Question: What appears to be the issue?
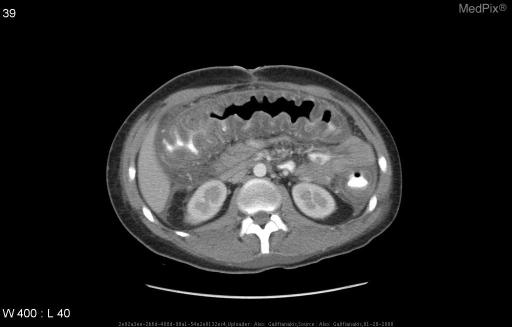
Answer: The findings suggest Abdominal CT demonstrates diffuse colonic wall thickening and a shaggy endoluminal contour.  Mucosal and submucosal edema results in "accordian pattern" or "target sign.". Abdominal CT demonstrates diffuse colonic wall thickening and a shaggy endoluminal contour.  Mucosal and submucosal edema results in "accordian pattern or "target sign.. The patient might have a history of 22 year old male OIF patient s/p blast injury and several weeks of antibiotic therapy..